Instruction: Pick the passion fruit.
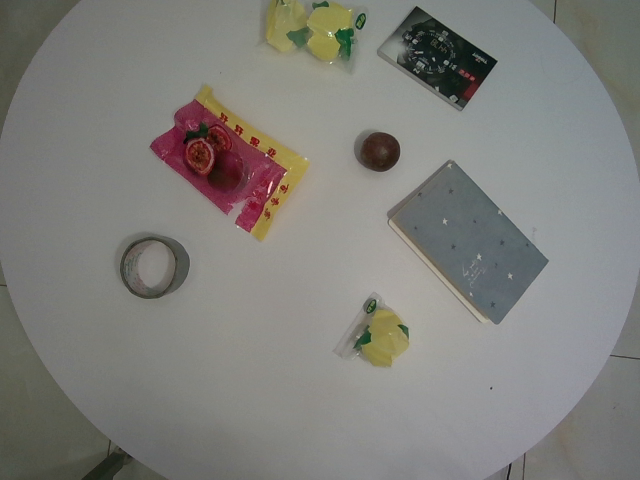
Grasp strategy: vertical